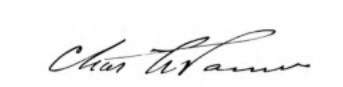
Signature of: charles lathrop parsons